Question: Talk about the condition:
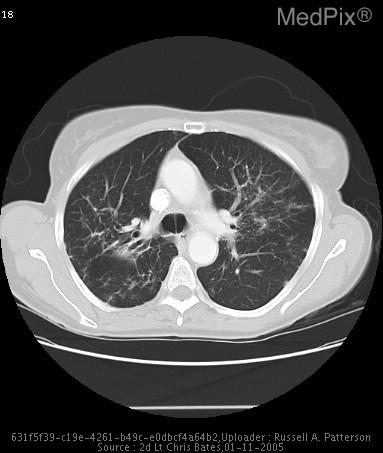
Answer: The disease is discussed as: Sarcoidosis is a granulomatous disorder of unknown etiology that can affect multiple systems; the presence of noncaseating granulomas in the involved organs is what characterizes it pathologically.  Sarcoidosis is estimated to have a prevalence of 10-20 per 100,000 and is 3-4 times more common in African Americans than Caucasians.  The most common target of sarcoidosis is the lungs, around 90% of all patients with sarcoidosis have lung involvement, resulting in the main symptoms including cough, dyspnea, chest pain, and the less common features include fatigue, weakness, malaise, fever, and weight loss.  Sarcoidosis, when in its extrapulmonary form, can result in a plethora of other complaints depending on the organ system affected.  But approximately 50% of those with sarcoidosis are asymptomatic at the time it is discovered.  The treatment for sarcoidosis is not straightforward.  It is typically agreed upon that treatment should begin if the patient is symptomatic, if lung function is deteriorating, or the radiological findings associated with sarcoidosis are worsening.  The current primary treatment is with daily oral corticosteroids.  The best dose is not known so a dose must be chosen by balancing the risk of adverse effects versus the benefits of therapy.  Treatment typically lasts between 6 to 12 months.